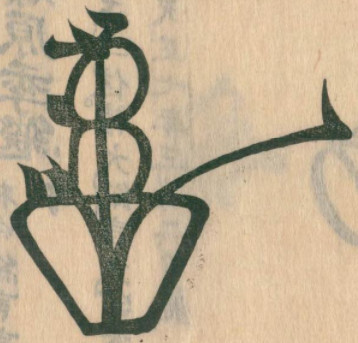
Signature of: ashikaga yoshiaki